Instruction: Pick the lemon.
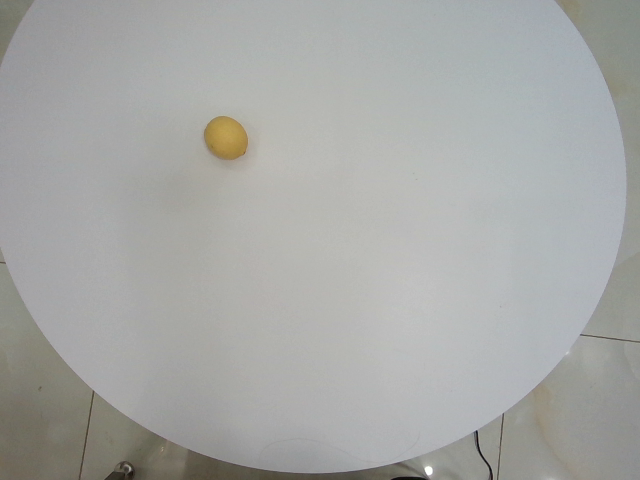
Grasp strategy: vertical